Question: What is the name of the tenant mentioned in the document?
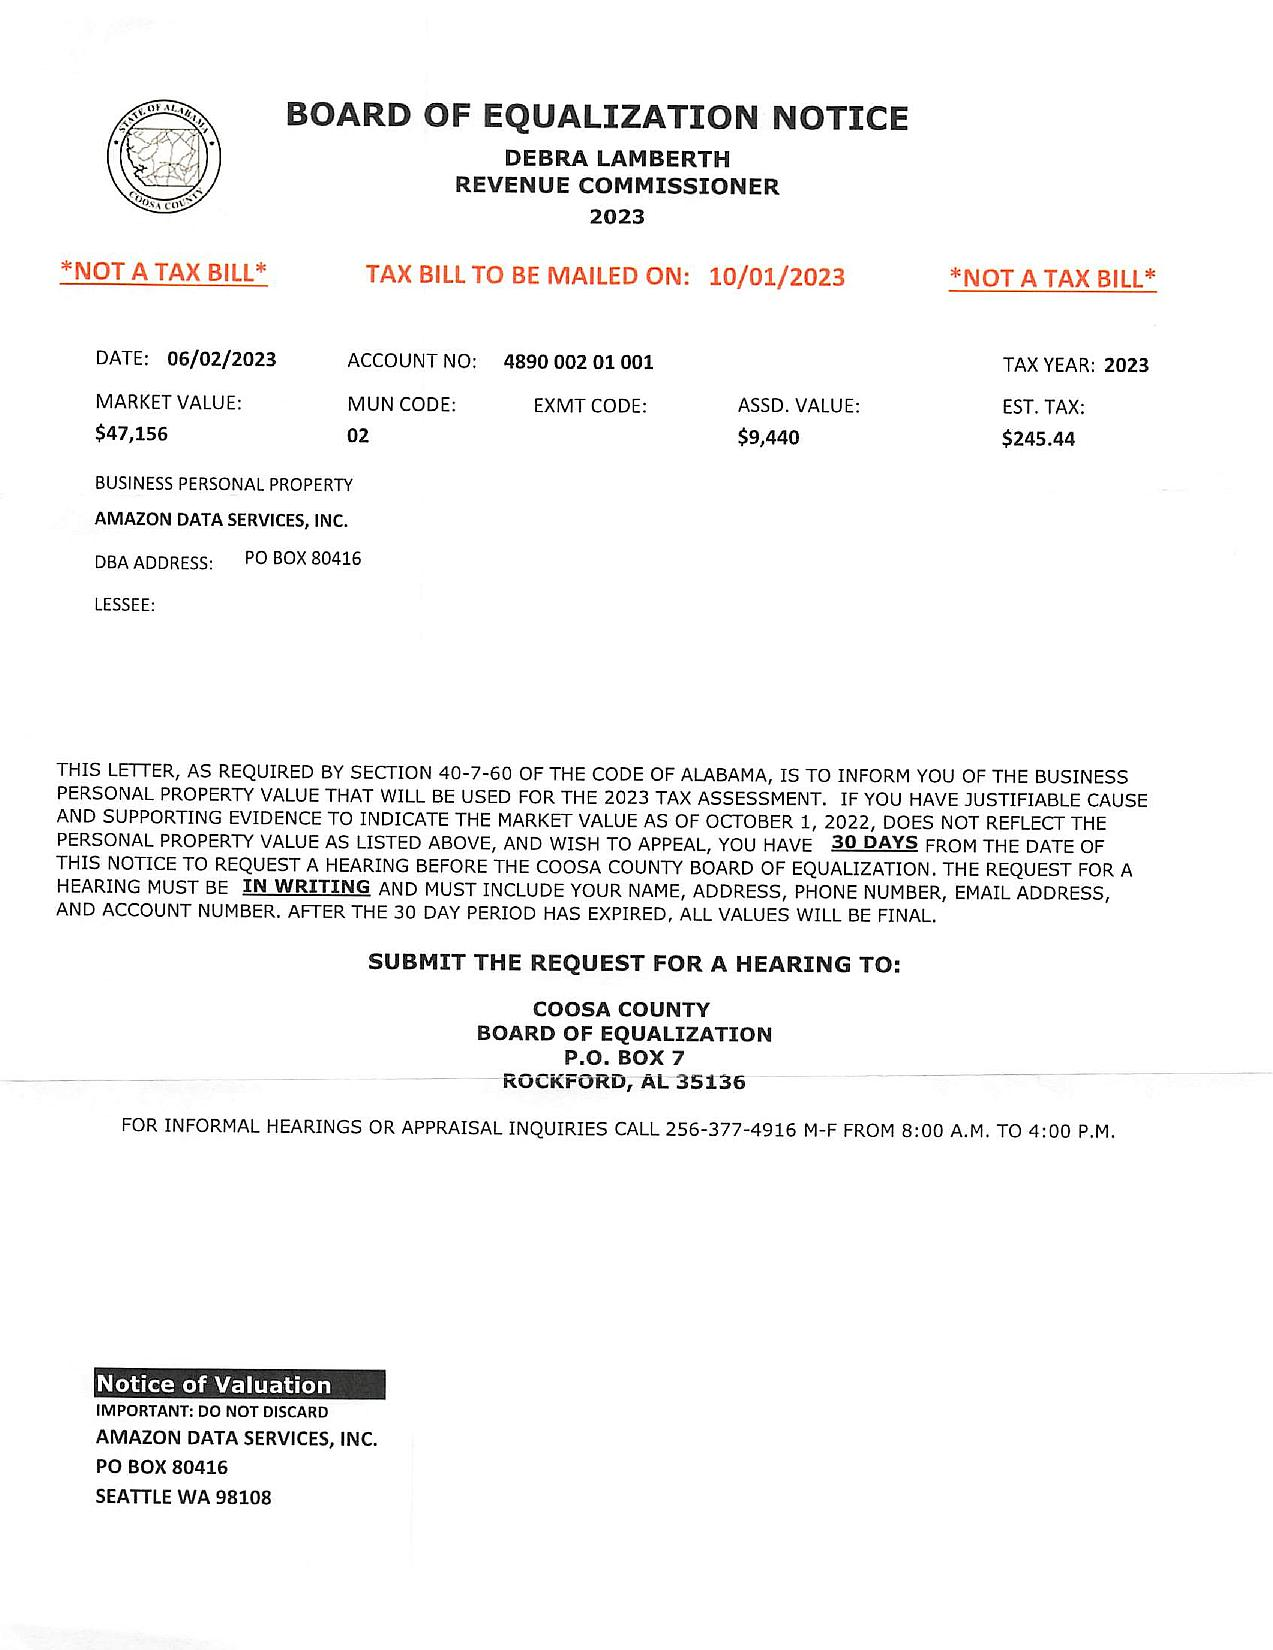
Answer: "AMAZON DATA SERVICES, INC."